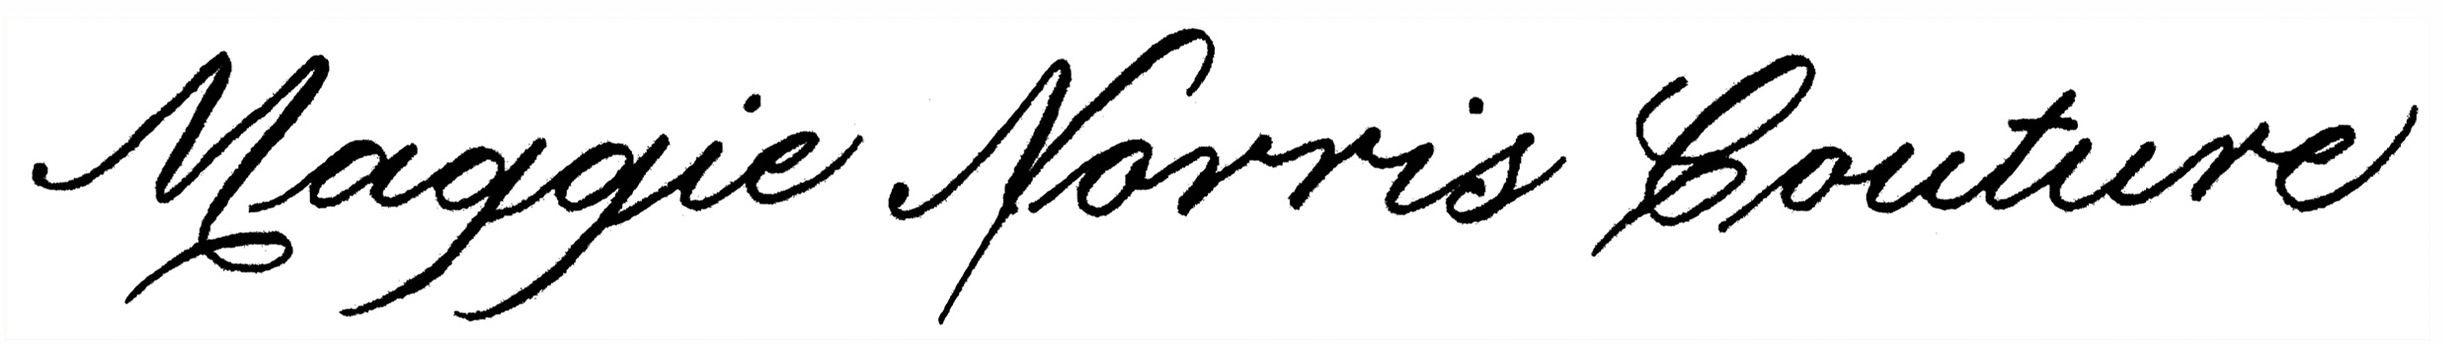
Signature of: maggie norris